Question: What is the total amount of taxes owed as per the document?
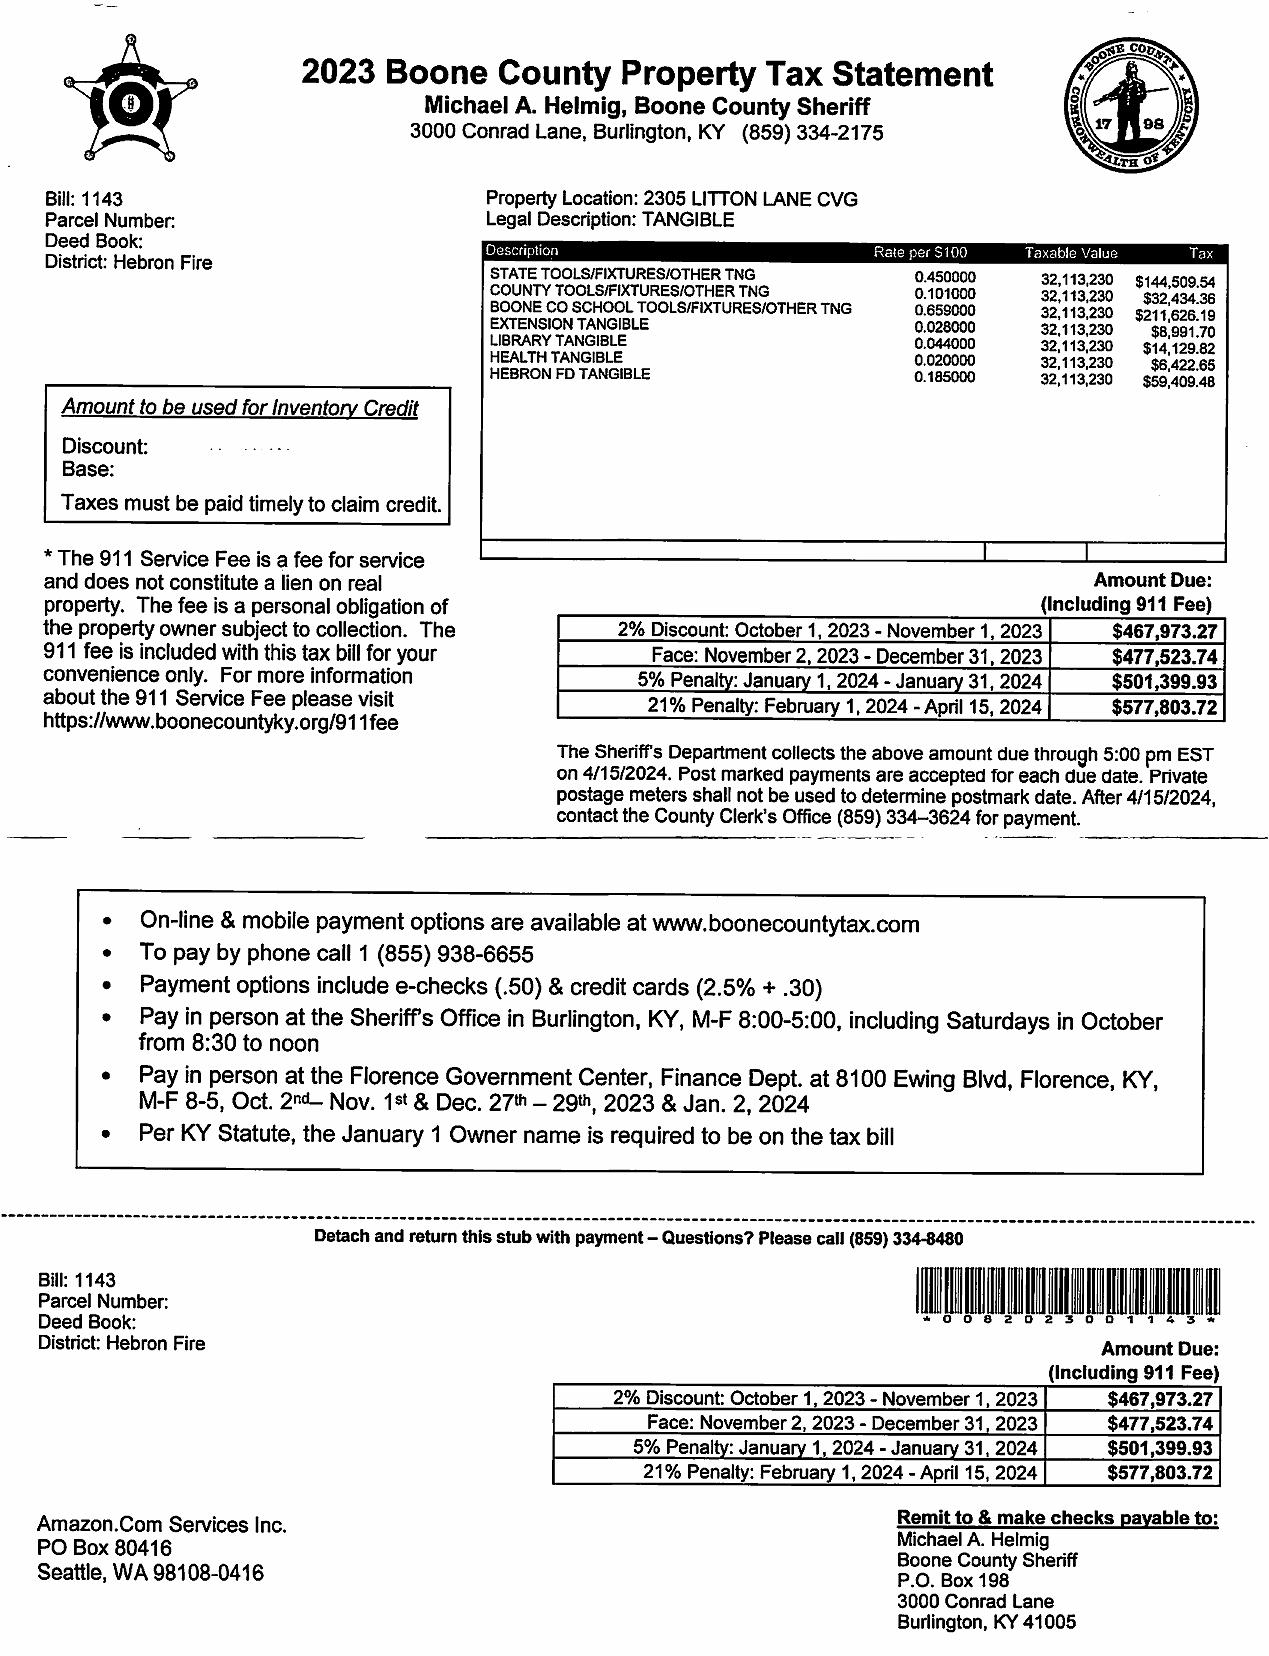
Answer: "577,803.72"